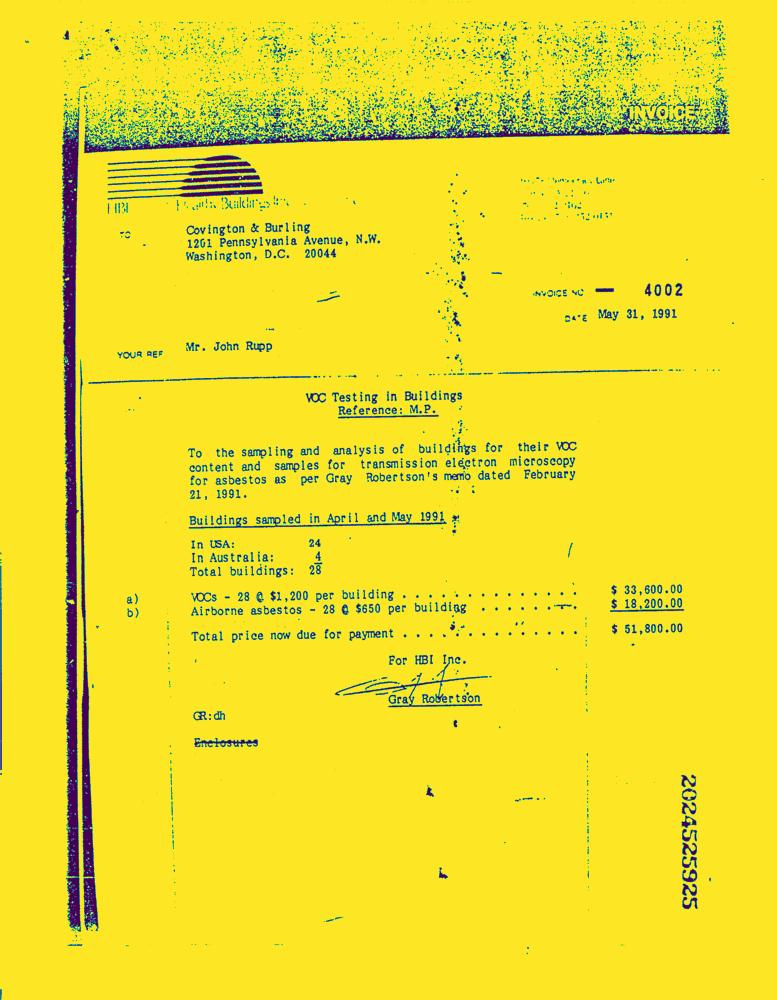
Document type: Invoice-Doc